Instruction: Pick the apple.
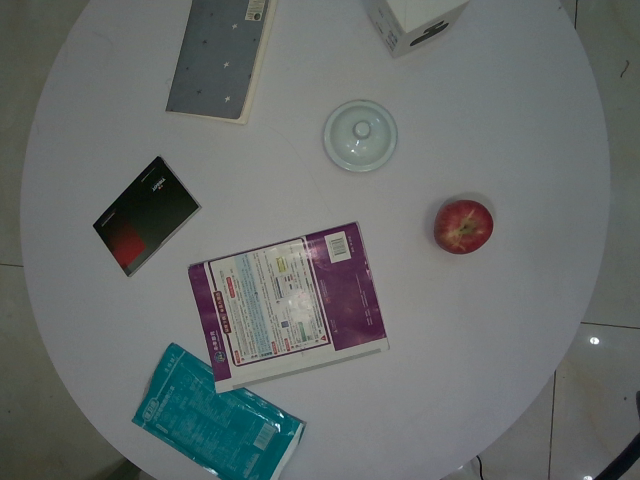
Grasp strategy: vertical